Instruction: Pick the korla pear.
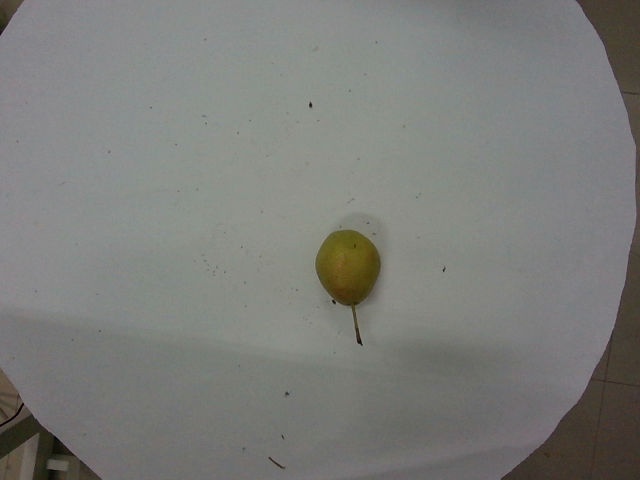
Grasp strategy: vertical